Question: What might the diagnosis be?
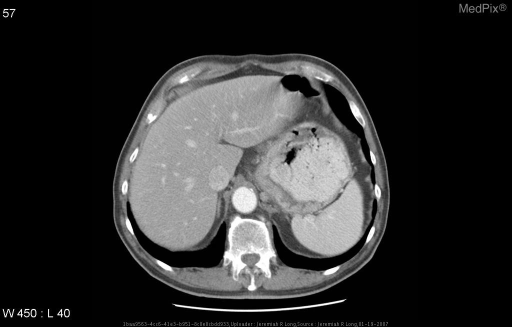
Answer: The possible diagnosis includes Adenocarcinoma in a Barrett esophagus
Gastric Adenocarcinoma with extension into the distal esophagus
Metastatic disease.